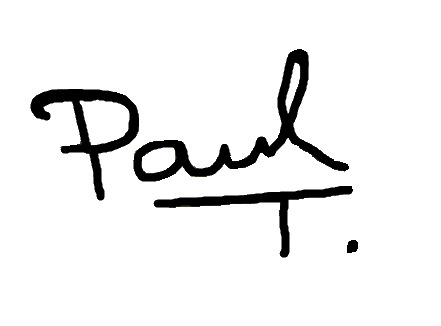
Signature of: paul tibbitt